Question: What is the filing due date as per the document?
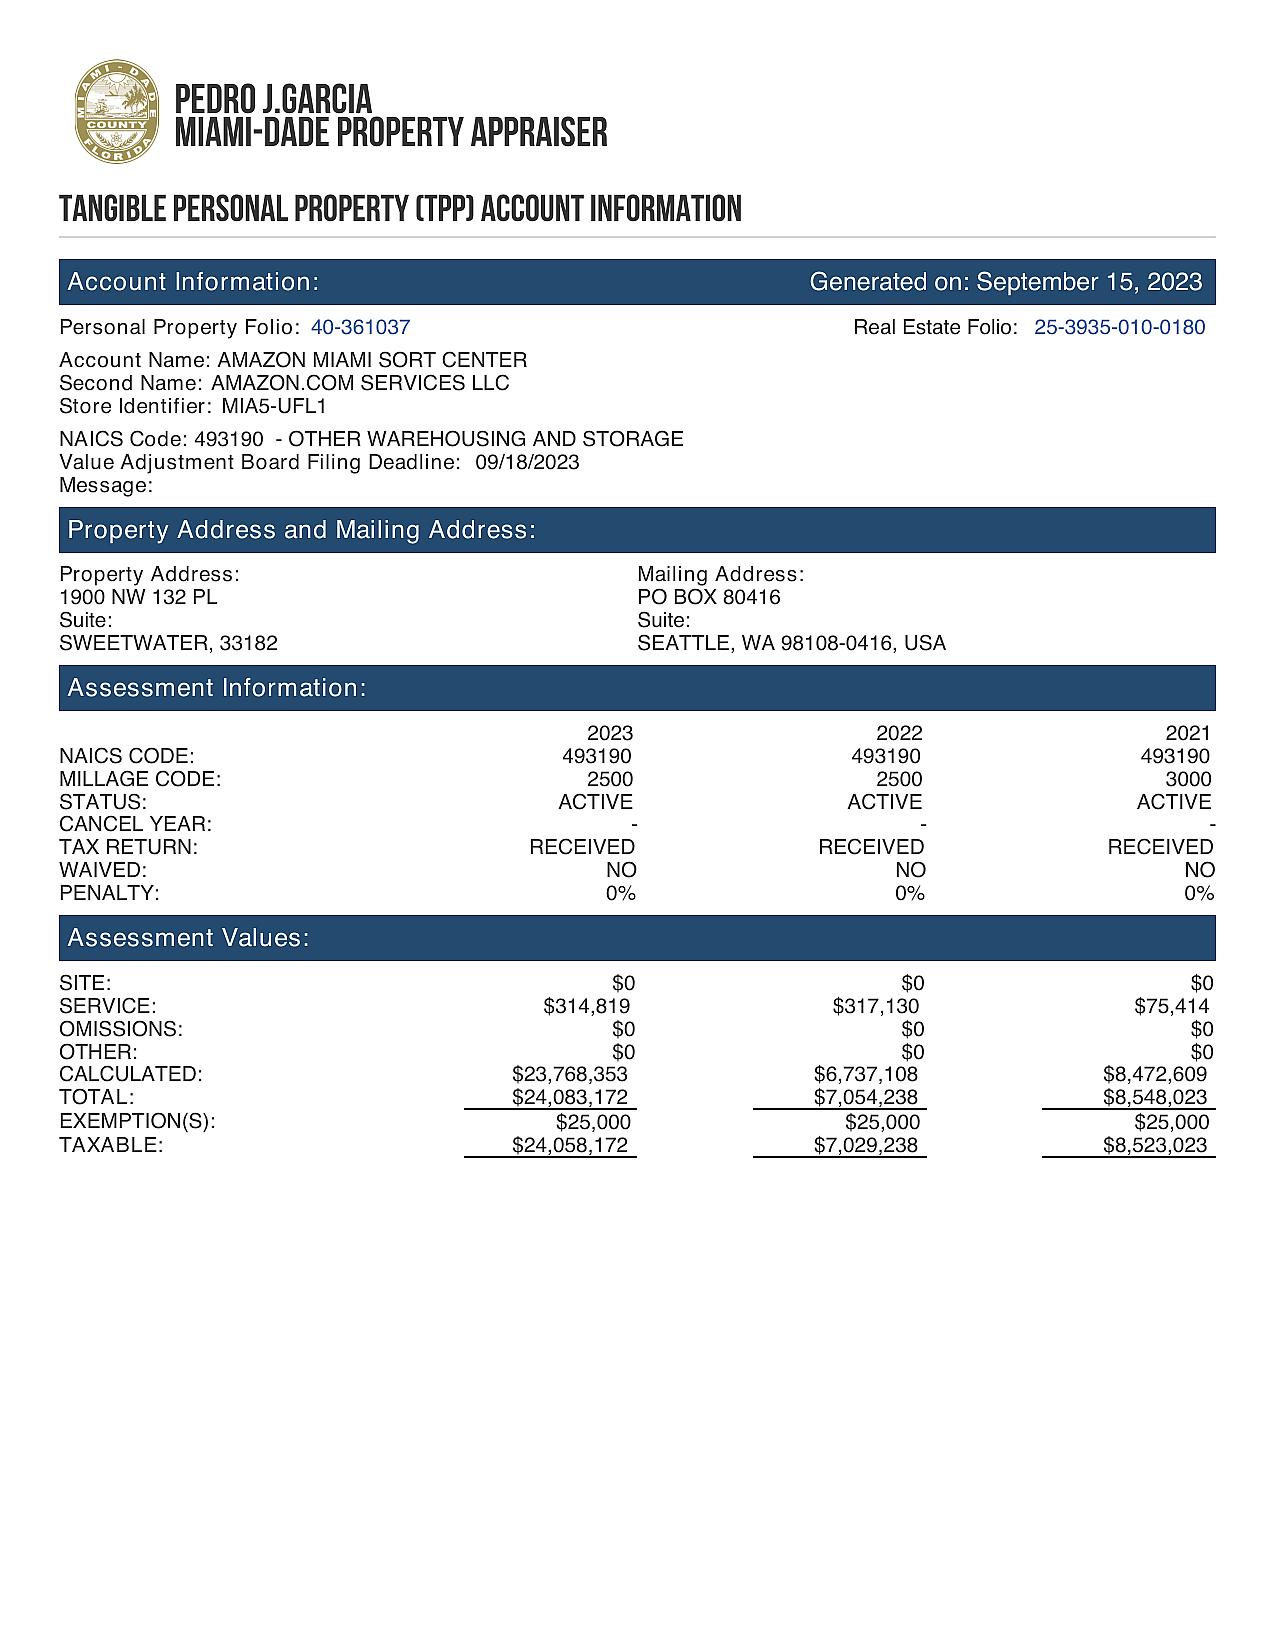
Answer: "9/18/23"